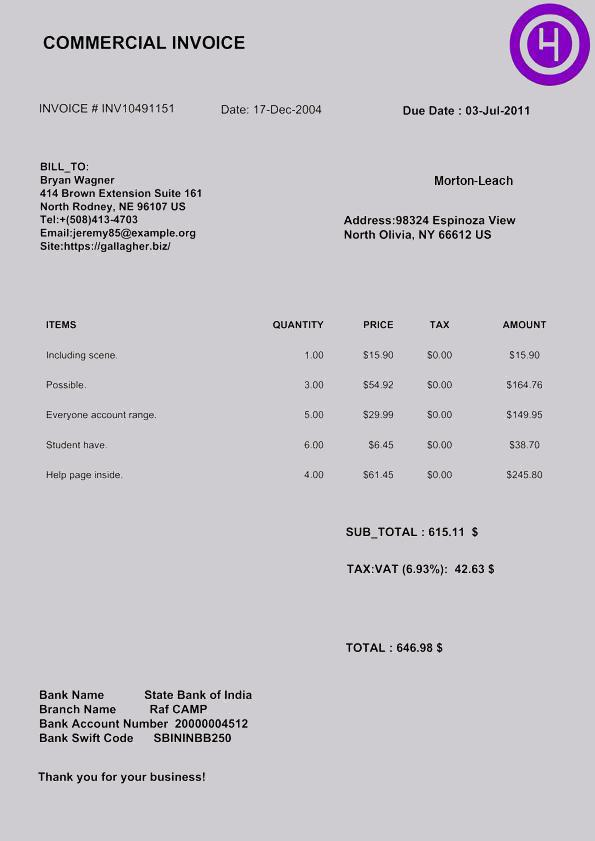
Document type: Invoice